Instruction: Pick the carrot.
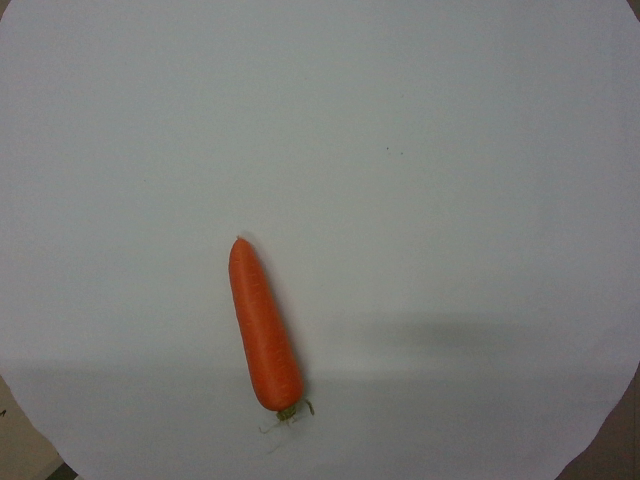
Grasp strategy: vertical